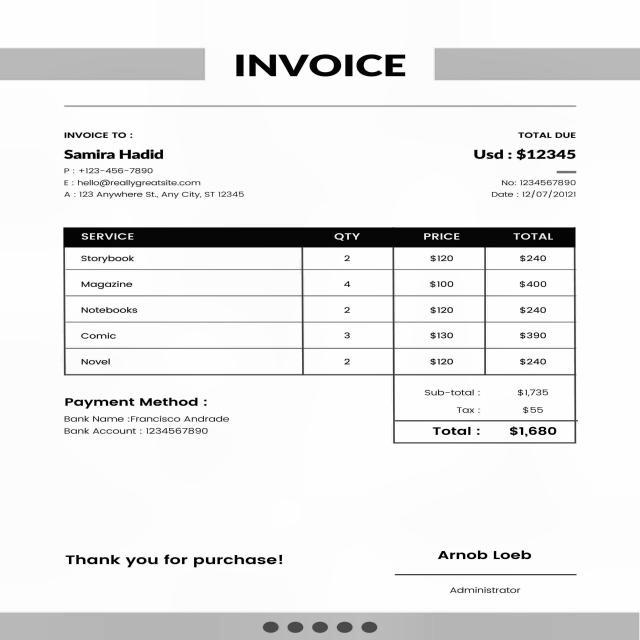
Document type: Invoice